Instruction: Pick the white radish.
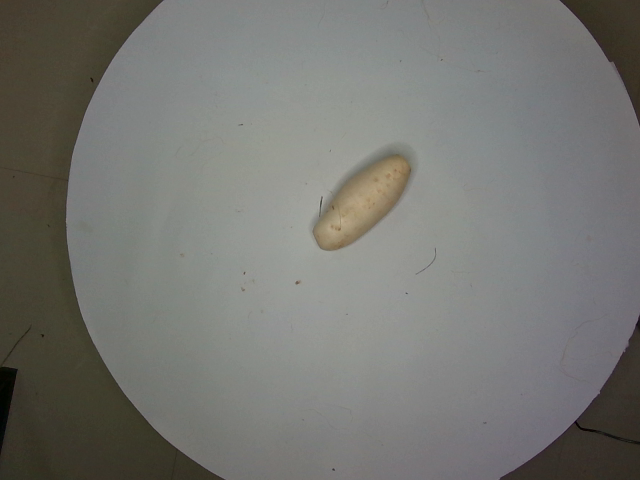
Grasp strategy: vertical